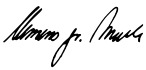
Signature of: clemens große macke